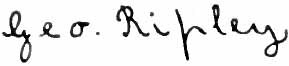
Signature of: george ripley